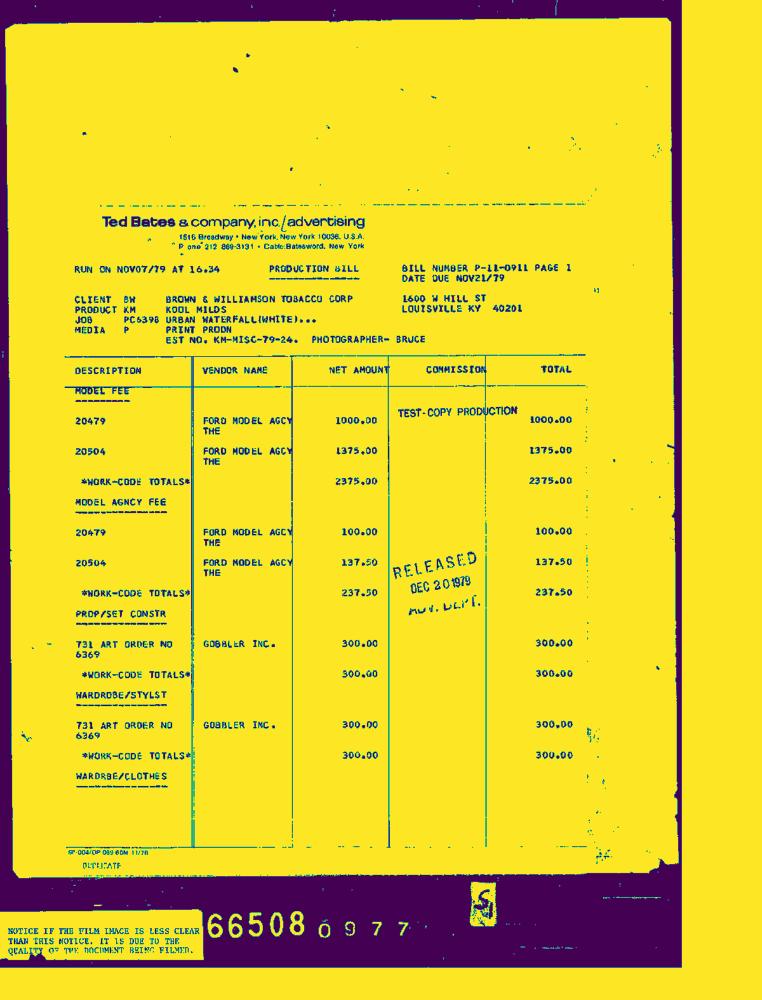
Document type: Invoice-Doc